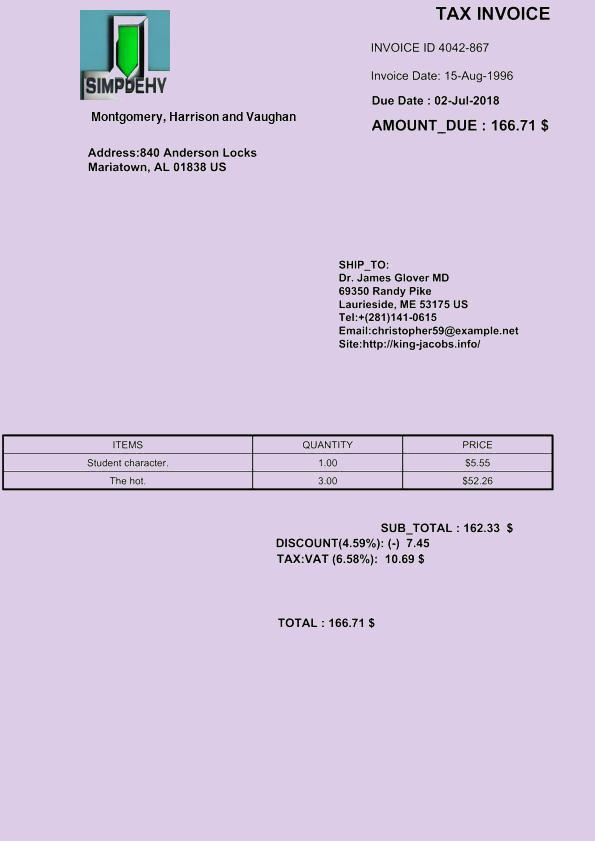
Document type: Invoice